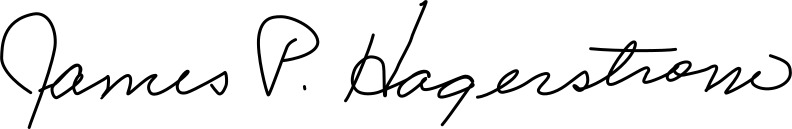
Signature of: james philo hagerstrom